Question: Talk about the condition:
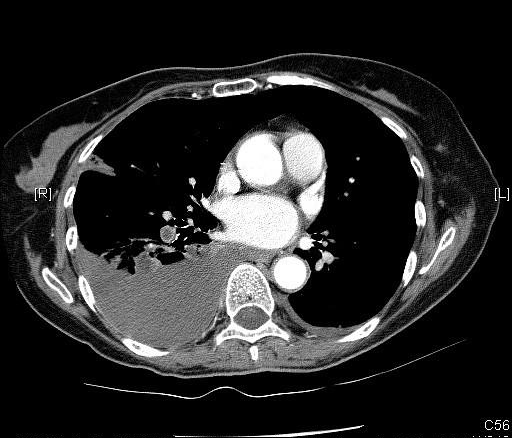
Answer: The disease is discussed as: Pulmonary embolism (PE) can be associated with significant mortality if untreated. The clinical diagnosis of pulmonary embolism is unreliable. Symptoms of PE include tachypnea/dyspnea (most common), tachycardia, hypoxia, pleuritic chest pain, hemoptysis, syncope, and atrial fibrillation. Blood gas may be normal.

The D-dimer blood test is a screening tool for pulmonary embolism. A serum level less than 500 ng/L excludes pulmonary embolism with a 90% accuracy. A positive test is non-specific. Additionally, the test is unreliable in the presence of malignancy, sepsis, recent surgery, or trauma.

The source is  most commonly from deep venous thrombosis in the lower extremity,  however, about 10% arise from clot in the upper extremity.  Risk factors are  Immobilization, Recent Surgery, Underlying Malignancy, History of Deep Venous Thrombosis or Pulmonary Embolism, Estrogen use, or Pre-existing cardiac disease. A low percentage of cases of pulmonary embolism result in pulmonary infarction, due to the presence of the bronchial circulation.

Treatment for PE most commonly consists of anticoagulation with heparin or coumadin. Anticoagulation prevents clot propagation and allows endogenous fibrinolytic activity to dissolve existing thrombiAnticoagulation decreases mortality form 30-60% to <5%.
Thrombolytic agents are not routinely used for the treatment of acute PE. Thrombolytic treatment is generally reserved for patients with massive pulmonary embolism producing circulatory shock (hypotension).

For patients that cannot be anticoagulated, an inferior vena caval filter can be placed in order to prevent life-threatening PE. Major complications occur in about 1% of cases. Complications include central migration of the filter, filter fracture, inferior vena caval perforation, and vena caval thrombosis.
V/Q scanning has been the mainstay for screening symptomatic patients for the presence of pulmonary embolism. A negative V/Q scan essentially excludes PE, and a high probability study is associated with the presence of a PE in about 85% of cases at angiography. Confusion arises with low or intermediate probability examinations, and there is common disagreement among expert readers in the interpretation of scans in these categories. The problem with V/Q scanning is that it does not directly visualize thromboembolism, but rather its effects on perfusion and ventilation . This problem causes the need for probability criteria, which in turn causes confusing results.  Nuclear medicine scanning for PE is probably most useful in previously healthy patients with a normal chest radiograph.   As the complexity of the patients underlying cardiopulmonary disease increases, so does the likelihood that the scan will not be informative (intermediate probability). Using PIOPED criteria, intermediate probability V/Q scans occurred in 60% of patients with COPD, but in only 13% of patients with normal CXR's. However, a generalized abnormality on CXR such as diffuse pulmonary edema or reticulonodular disease may not cause the perfusion lung scan to be abnormal.

The CXR is abnormal in the majority of cases of PE. The PIOPED study showed that among patients with angiographically proven pulmonary embolism, only 12% had chest X-rays interpreted as normal.  (24% of patients with PE in another study had normal CXR's ). Atelectasis and other focal pulmonary parenchymal abnormalities are the most common CXR findings in pulmonary embolism, occurring in up to 68% of patients with PE.  Pleural effusions are also common but usually small and  unilateral. Other palin film findings indicative of PE include regional oligemia (Westermark sign), a pleural-based wedge shaped area of increased opacity (Hampton's hump), and prominence of the central pulmonary artery with abrupt tapering (Knuckle sign).

In pulmonary angiography,an embolus classiclally produces a filling defect within the affected pulmonary artery. Non-occlusive emboli have a "tram-track" appearance. Although considered the gold standard, angiography may not always detect the presence of emboli. Some indirect angiographic evidence for the presence of emboli such as vascular pruning and delayed capillary blush are non-specific. Additionally, agreement among angiographers regarding the presence of subsegmental emboli is poor  and can be as low as 15%. V/Q scans can provide a road map to angiography, but if the abnormally perfused segment on the V/Q scan appears normal at angiography, complete evaluation the remainder of the lungs for the presence of pulmonary emboli is warranted. One important point to remember is that a negative angiogram has been shown to be an excellent indicator of a good prognosis.

Helical CT is able to identify main, lobar, and segmental emboli with a reported sensitivity over 90%. Although the detection of subsegmental emboli is worse, the clinical significance of these small emboli has not yet been establishished. Additionally, on angiography there is poor interobserver agreement for the presence of subsegmental emboli  and the true incidence of isolated subsegmental emboli is difficult to determine. Helical CT has also been shown to have a significantly better sensitivity, specificity, positive, and negative predictive values compared to V/Q scanning . Helical CT permits a more confident diagnosis to be made in a greater number of cases when compared with V/Q scanning .

It has been suggested that helical or electron beam CT should be the initial imaging modality to screen patients suspected of having PE- particularly in patients with abnormal CXR's in whom there is a greater likelihood of inconclusive V/Q scan results. If emboli are detected, no further work-up is required. If this study is negative, a lower extremity US or CT DVT exam can be performed to assess for the presence of DVT. Again, a positive exam would lead to patient treatment. If both studies were negative, then a decision would be required regarding whether the patient should proceed to angiography or not.  Another benefit of CT is the ability to suggest an alternative diagnosis.